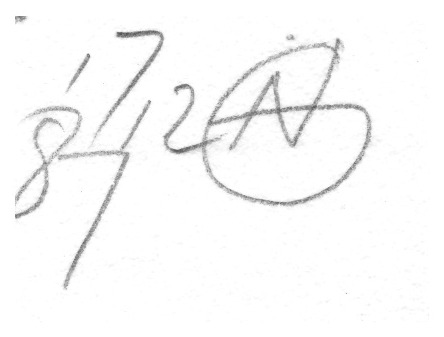
Signature of: gilberto aceves navarro